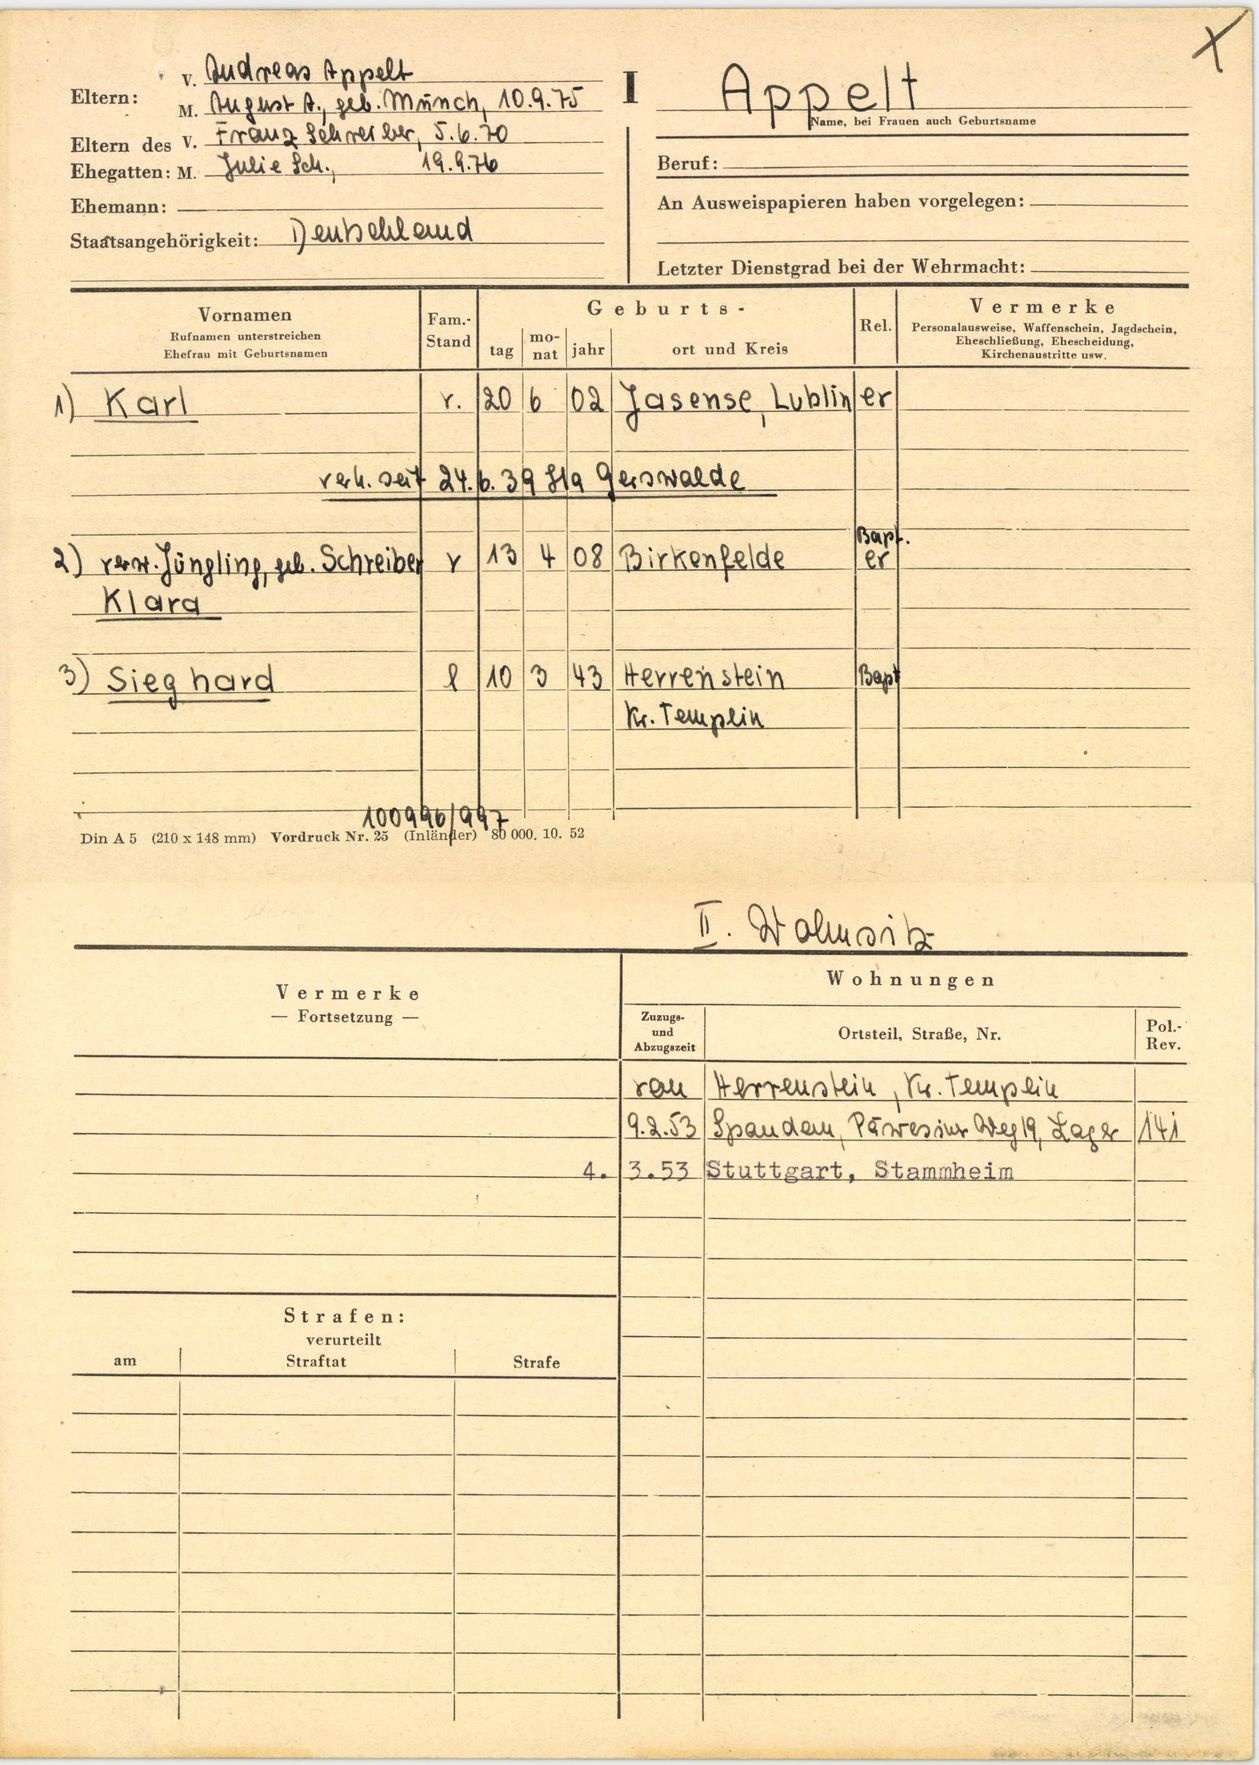
Appelt